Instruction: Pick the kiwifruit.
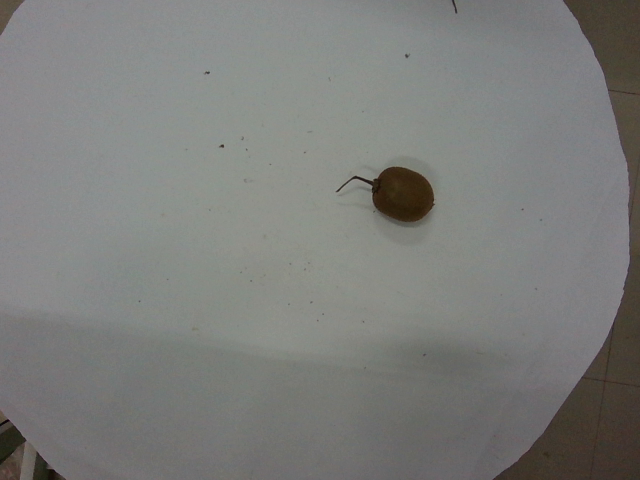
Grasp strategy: vertical